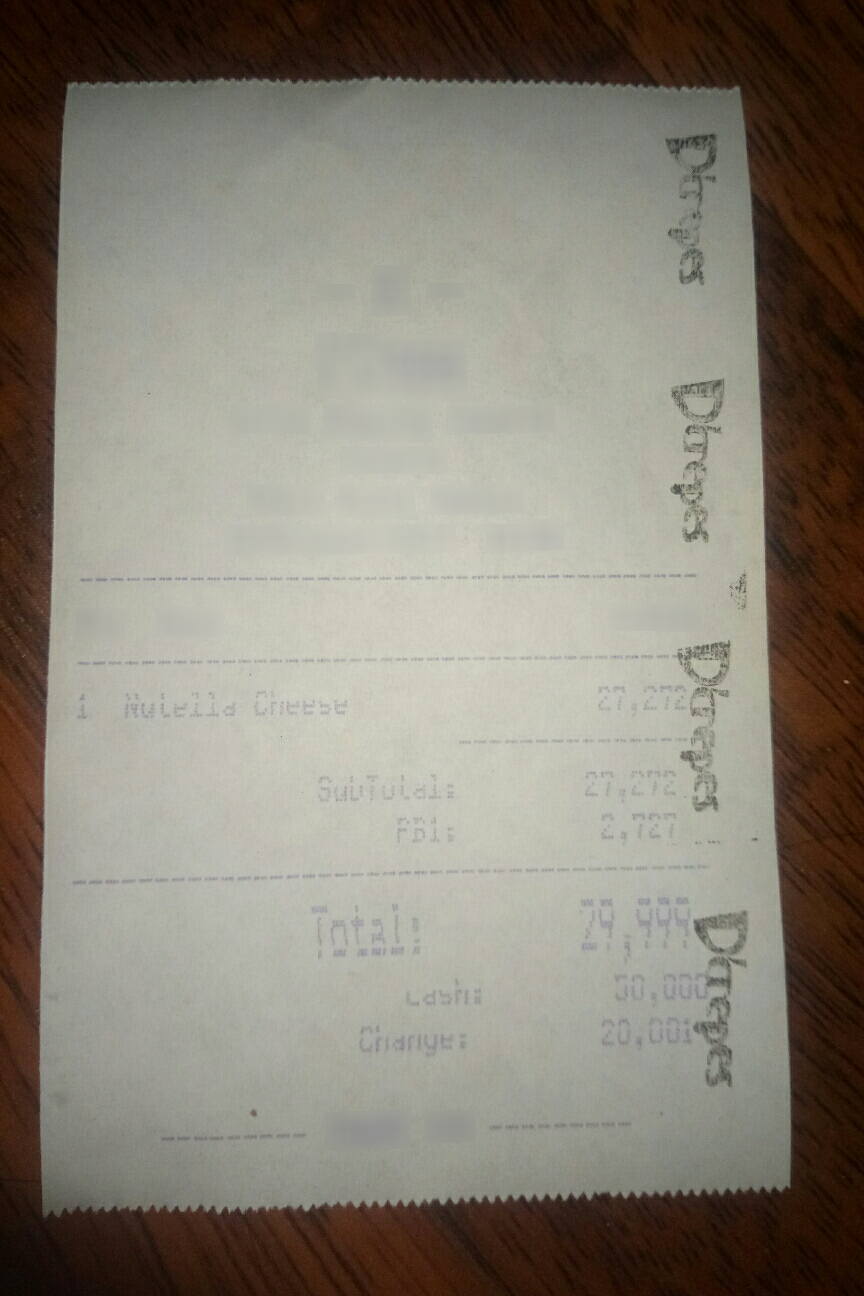
Extraction:
receipt: line_items: name: Nutella Cheese
price: 27,272
qty: 1
subtotal: 27,272
tax: 2,727
total: 29,999